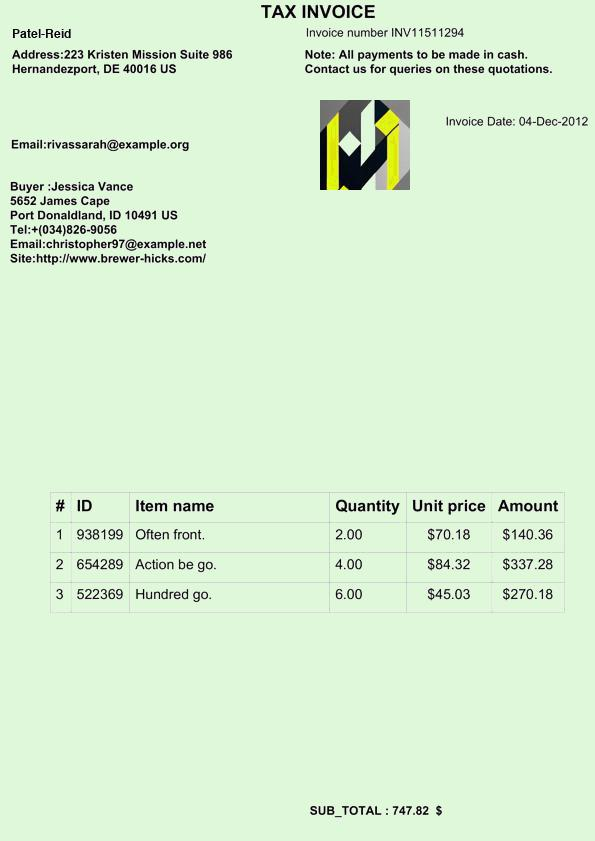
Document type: Invoice